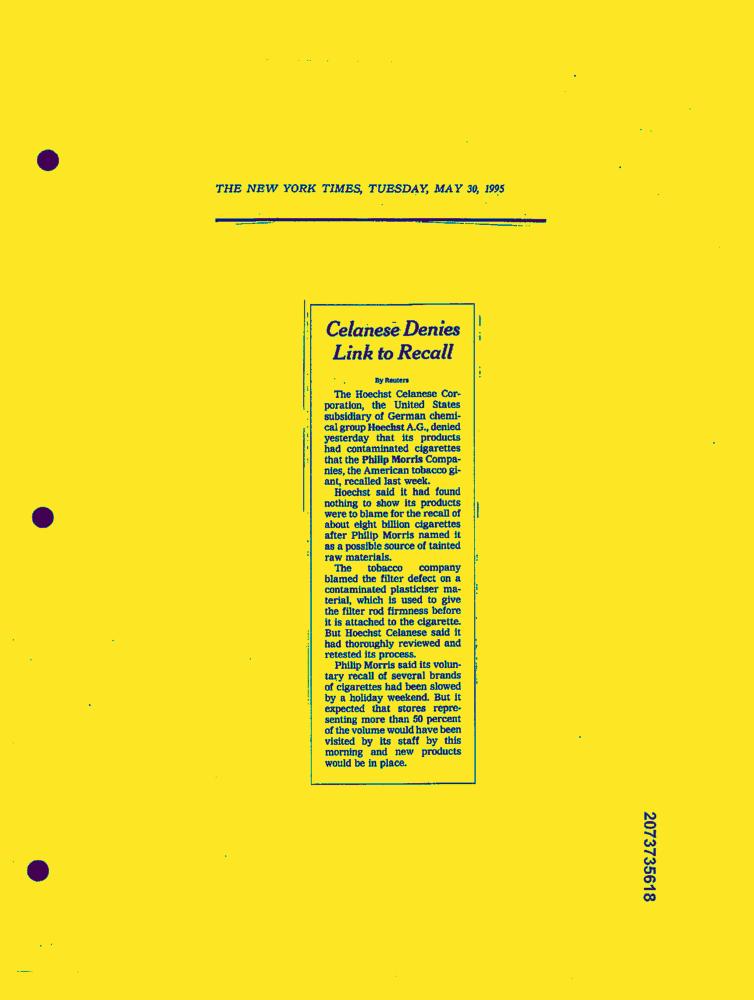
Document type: News-Article